Question: Talk about the condition:
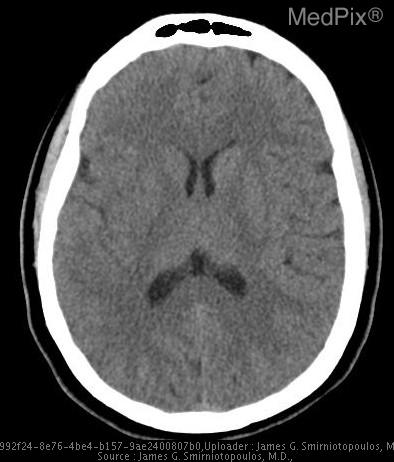
Answer: The disease is discussed as: Early signs of cerebral infarction

It can be difficult to visualize cerebral infarcts within the first 24 hours on routine noncontrast CT examinations.  This is rapidly changing since our images have improved and can be augmented with contrast studies.

Some early signs of infarction include:
•  basal ganglia obscuration (loss of gray-white demarcation)
•  hyperdense MCA / hyperintense MCA
•  the "insular ribbon sign"
•  Cortical gray white junction obscuration

In some cases, we may see hyperdense distal MCA vessels, demonstrating intraluminal thrombus.  Whereas a repeat CT scan from the next day may not demonstrate these hyperdense areas.